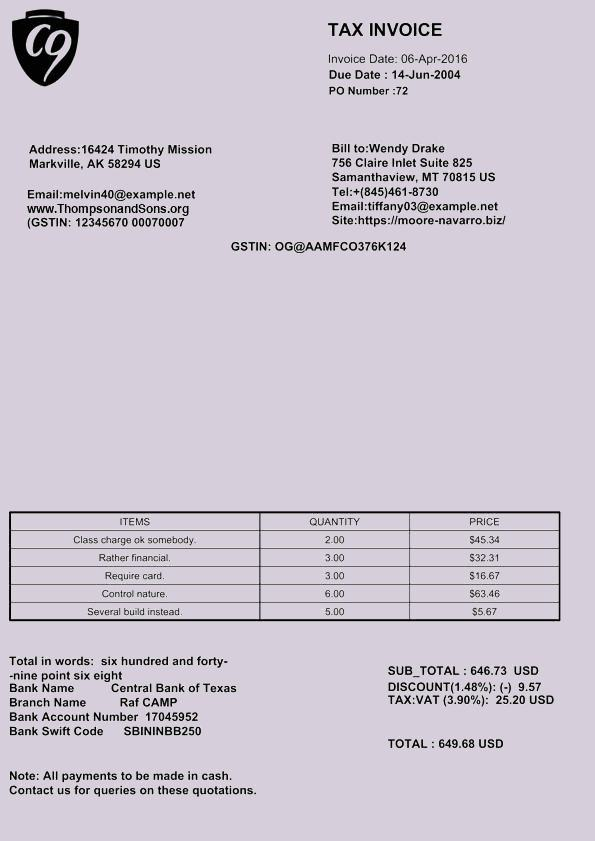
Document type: Invoice